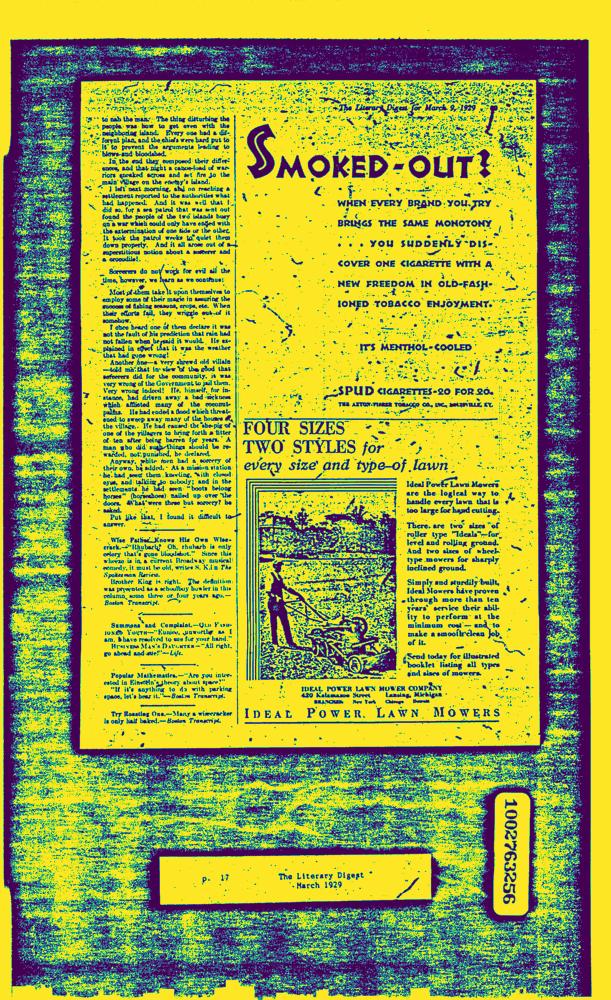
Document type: AD